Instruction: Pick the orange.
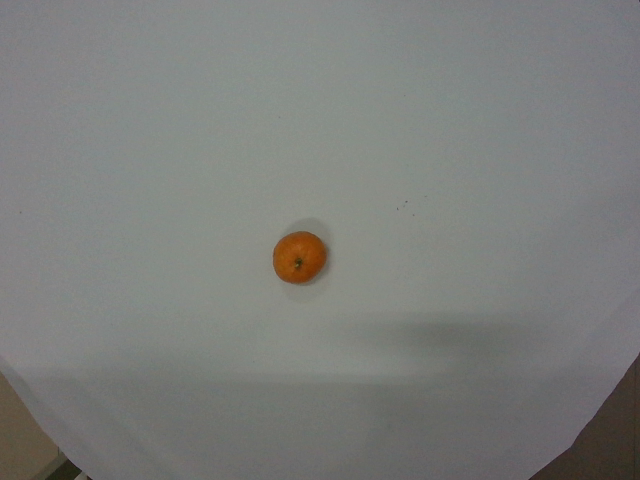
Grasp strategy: vertical